Extract the amount written in words, the amount in digits, the name of the payee, the date on the cheque, and the bank's name from the image.
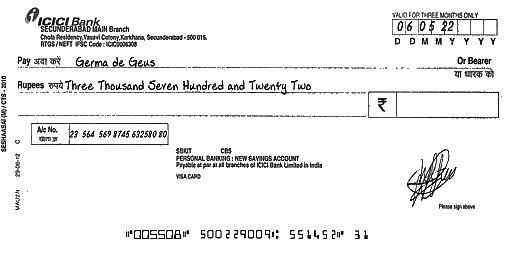
amt_in_words: Three Thousand Seven Hundred and Twenty Two
amt_in_figures:
payee_name: Germa de Geus
bank_name: ICICI Bank
cheque_date: 06/05/22